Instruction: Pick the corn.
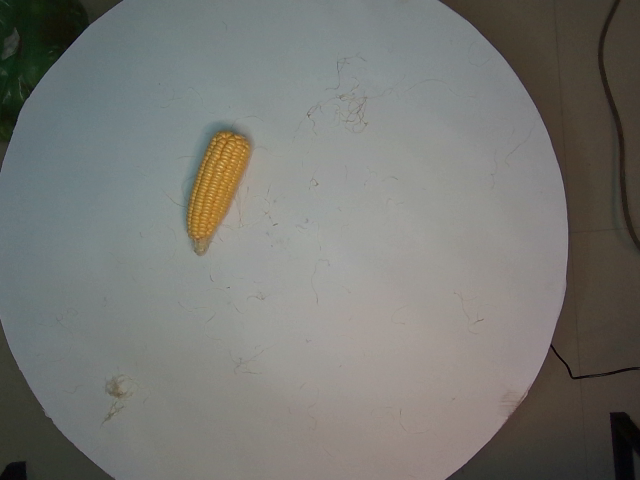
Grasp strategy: vertical